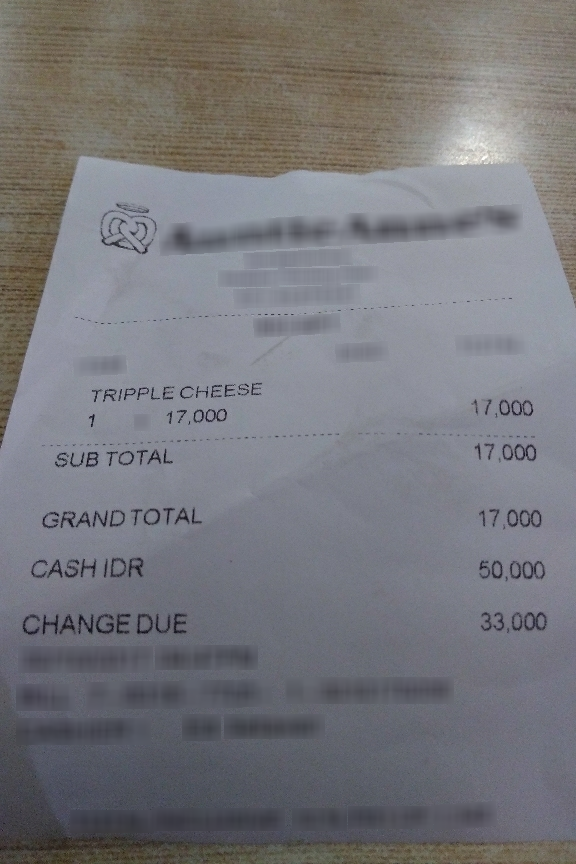
Extraction:
receipt: line_items: name: TRIPPLE CHEESE
price: 17,000
qty: 1
subtotal: 17,000
total: 17,000